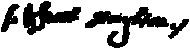
Signature of: israel stoughton